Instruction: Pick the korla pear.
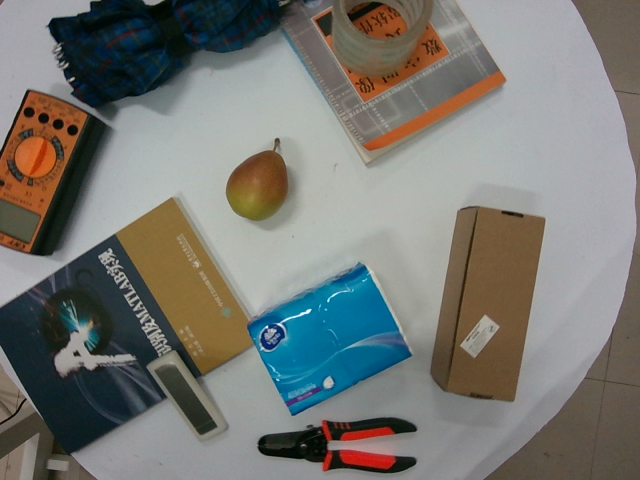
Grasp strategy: vertical